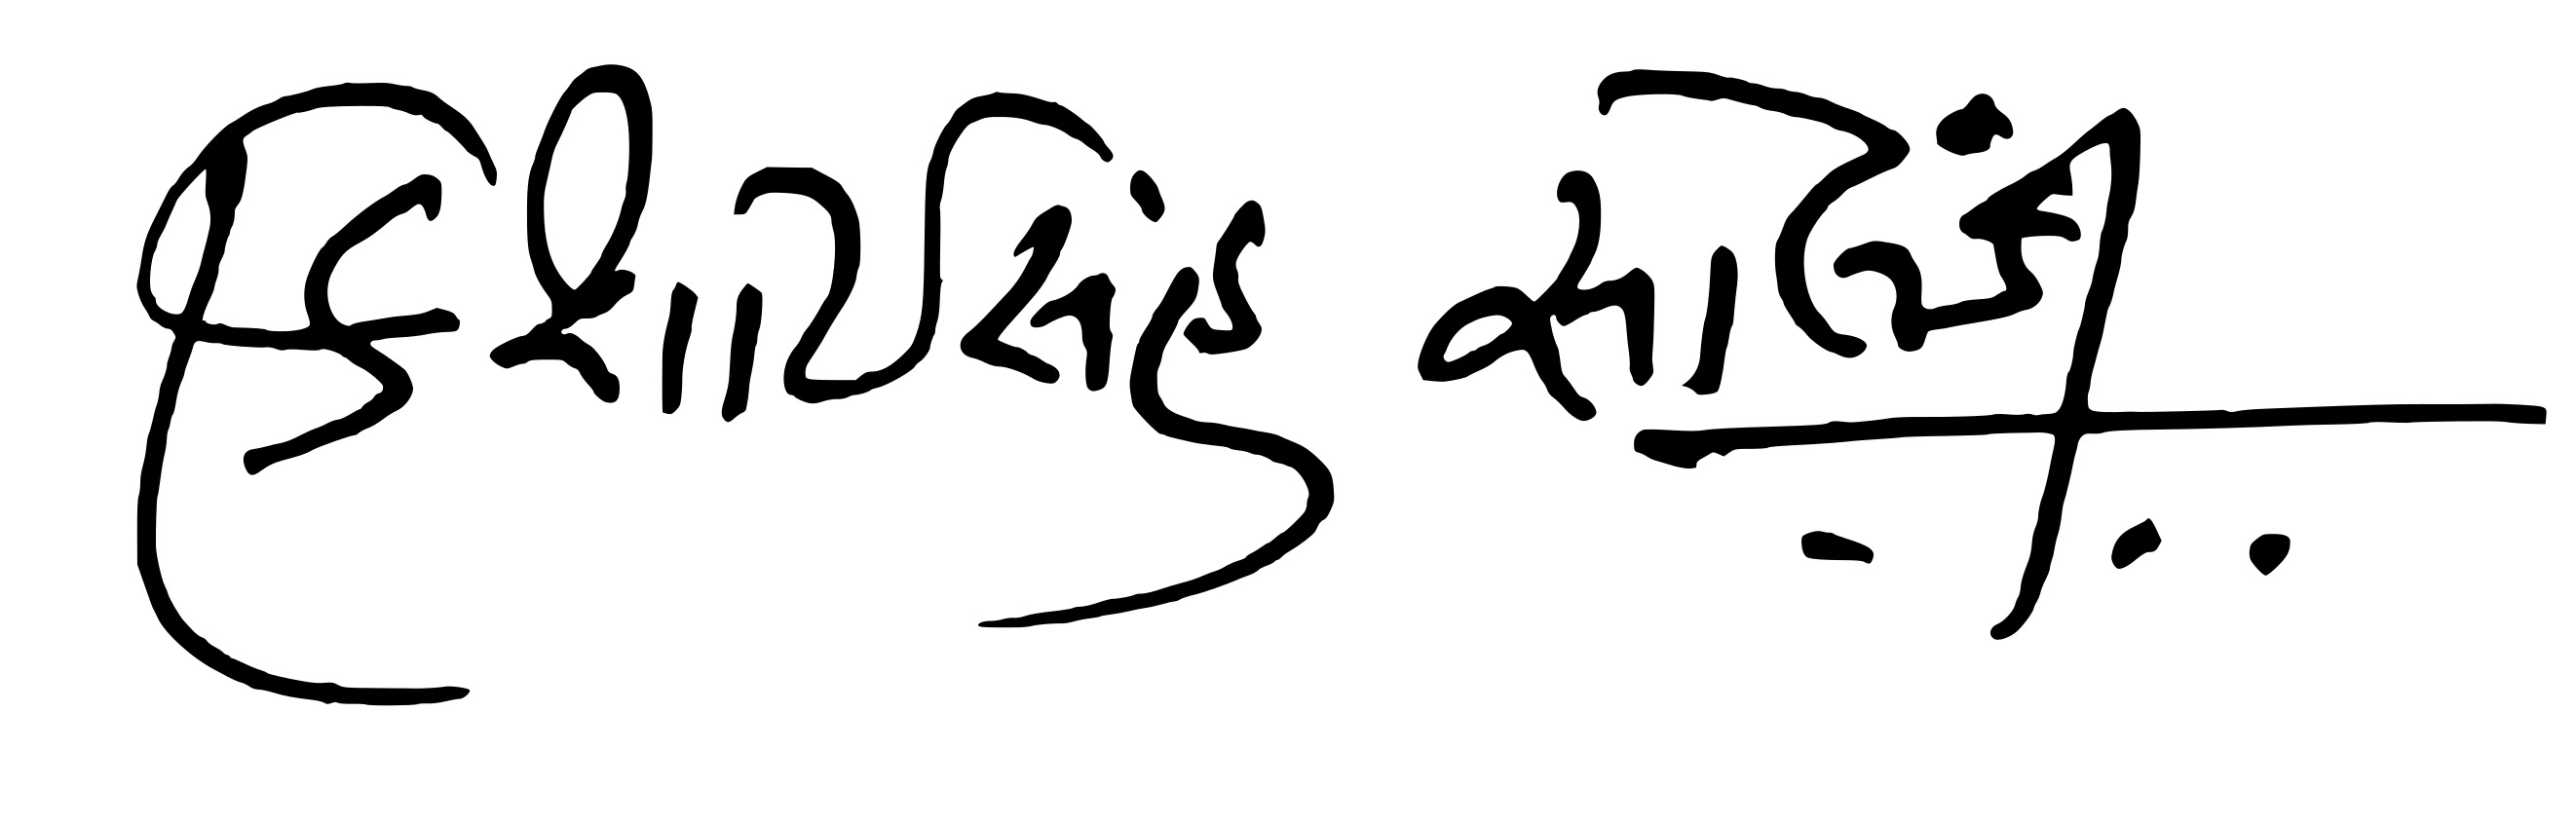
Signature of: kishorsinh solanki